Question: Which state is mentioned in the document?
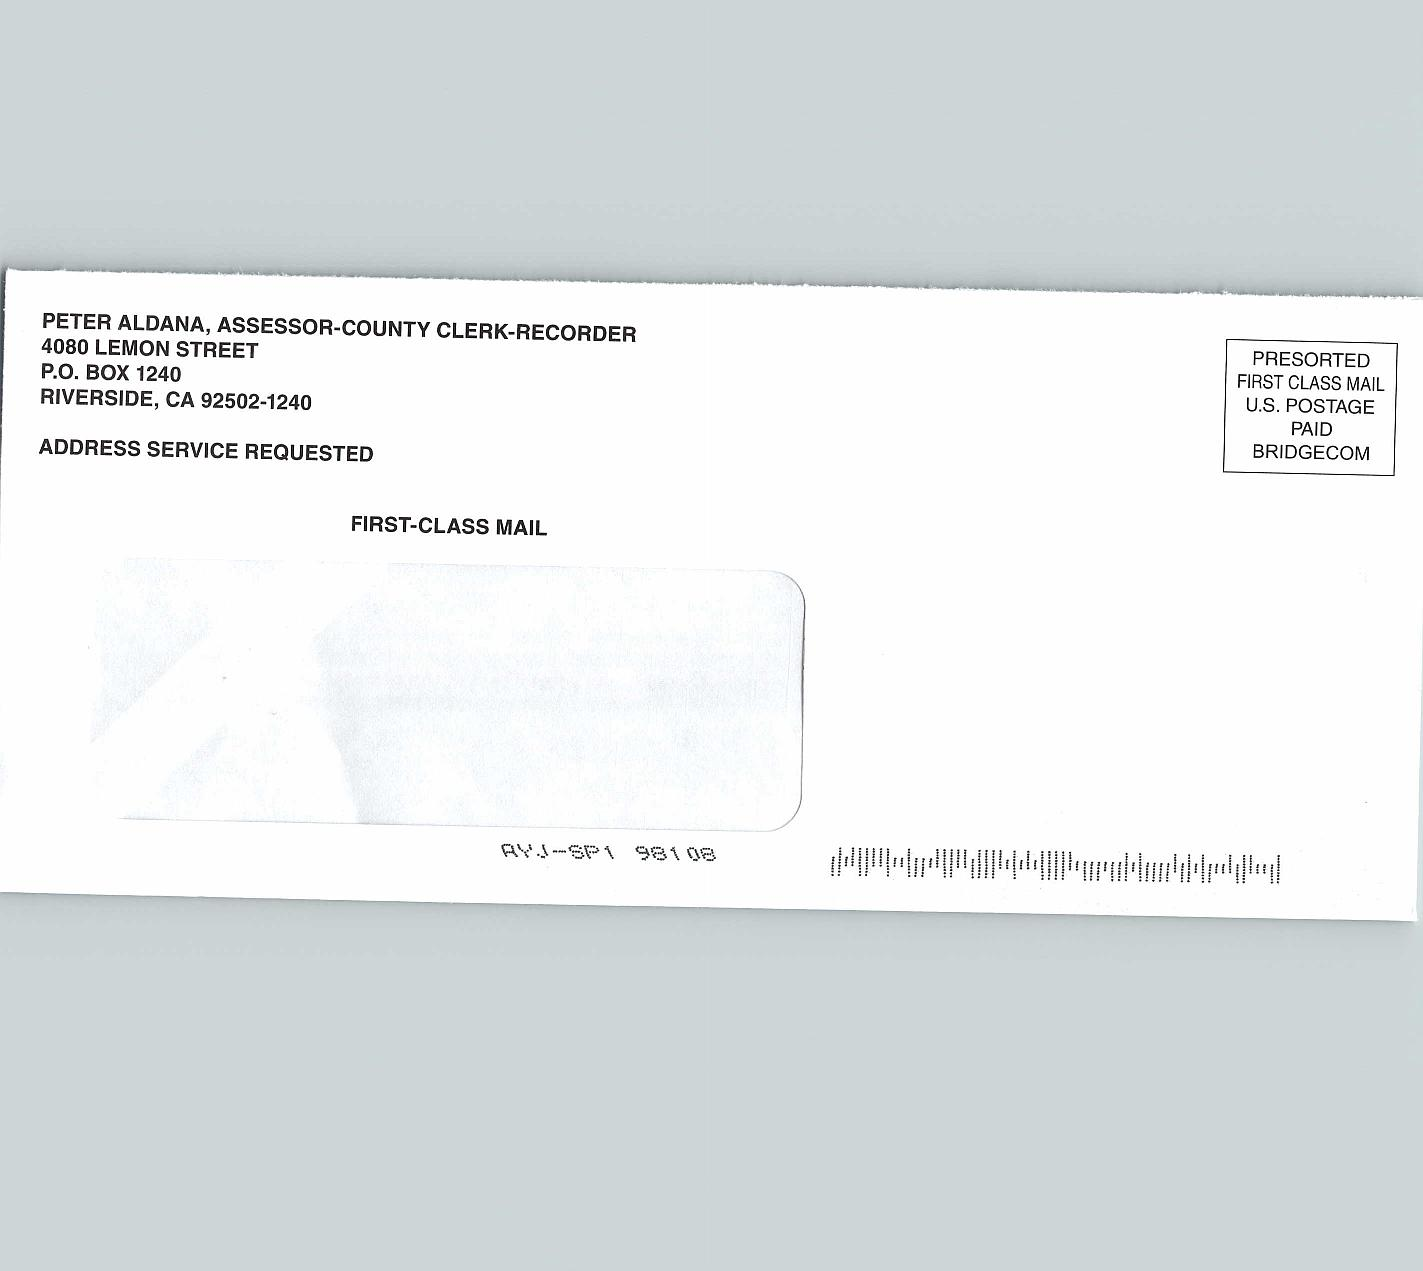
Answer: "CA"